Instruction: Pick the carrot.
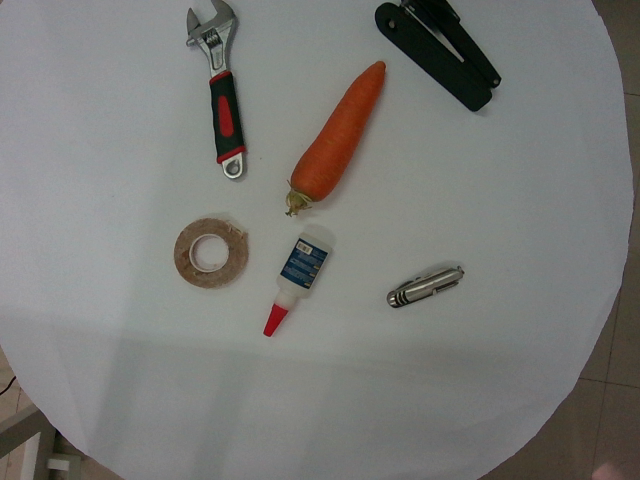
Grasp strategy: vertical